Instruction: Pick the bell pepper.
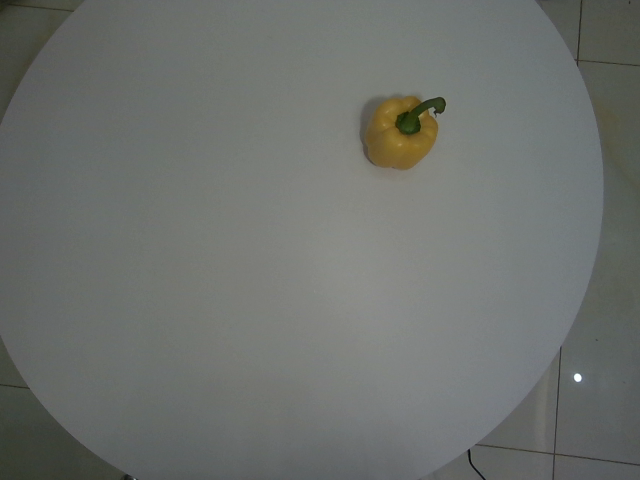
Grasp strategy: vertical